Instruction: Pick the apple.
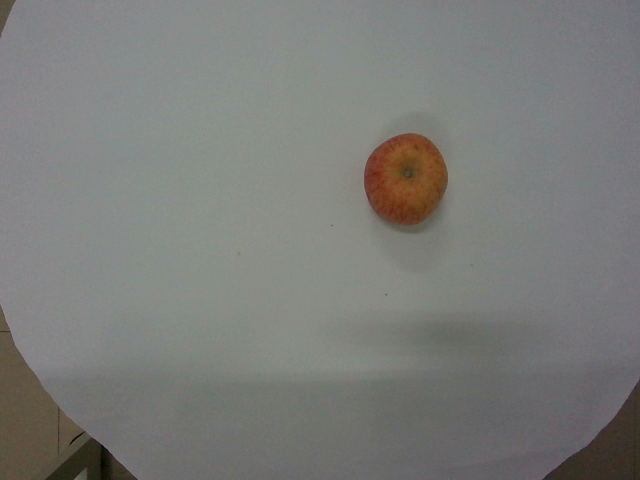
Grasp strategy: vertical